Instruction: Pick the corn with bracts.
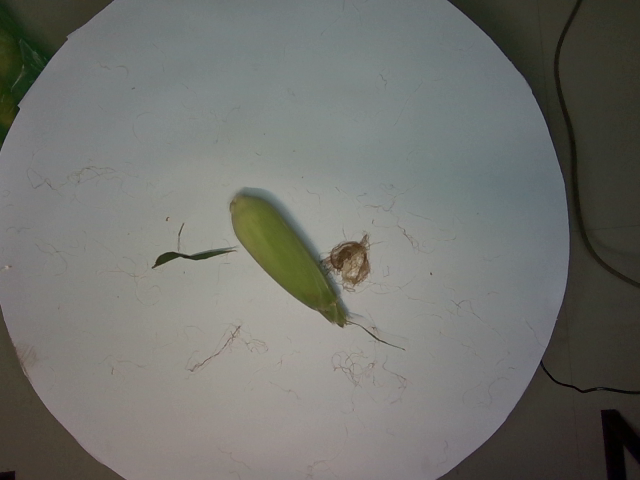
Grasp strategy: vertical